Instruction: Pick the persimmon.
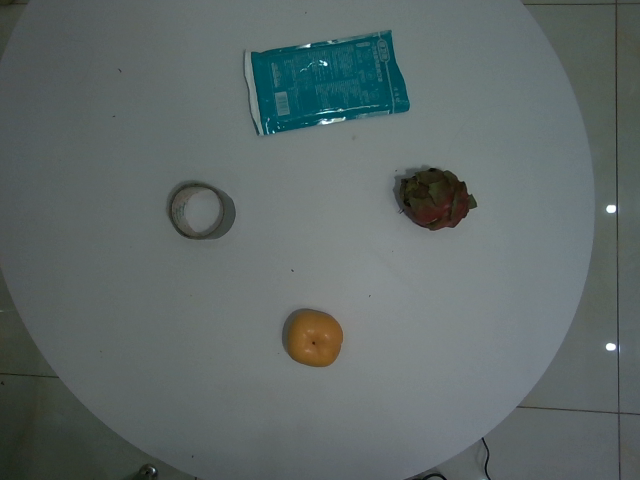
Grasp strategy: vertical